Question: How does the patient history play a role?
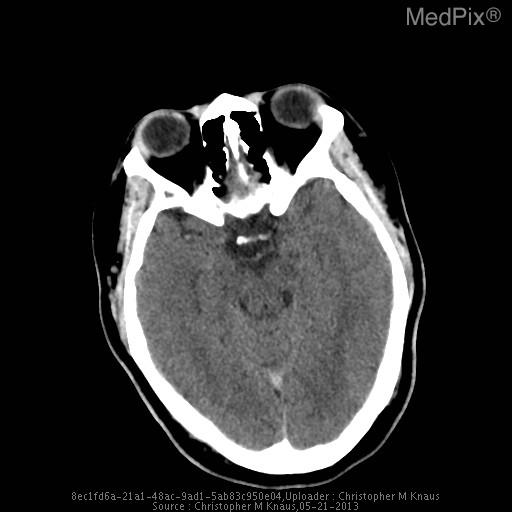
Answer: The patient's history of 17 yo girl presents with left sided facial weakness and numbness and the worst headache of her life that is rated 10/10.  The headache has been progressive for about 24 hours.  She has a history of migraine, but the patient states that her current headache does not feel like her typical migraine headache. is key in understanding the case.